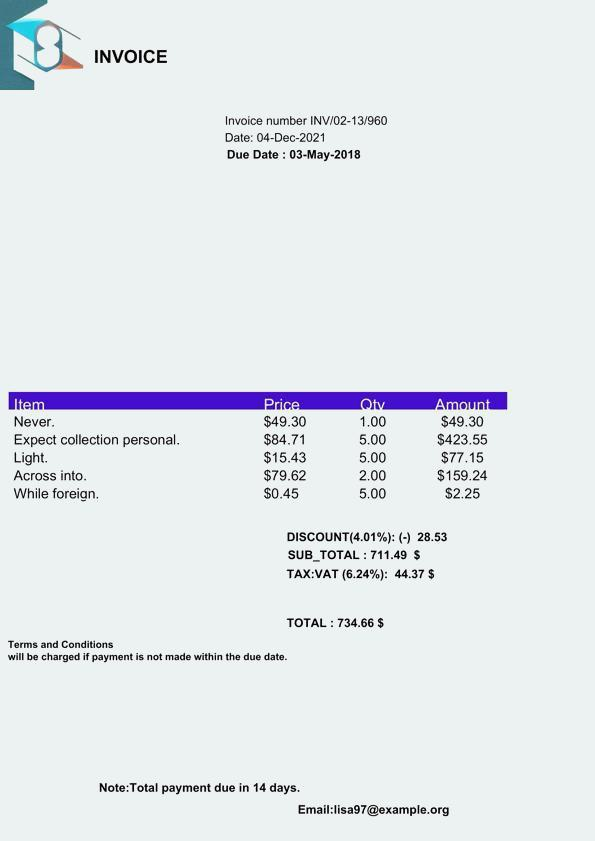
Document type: Invoice